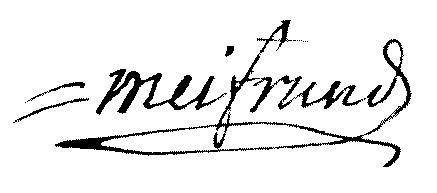
Signature of: pierre joseph meifrund